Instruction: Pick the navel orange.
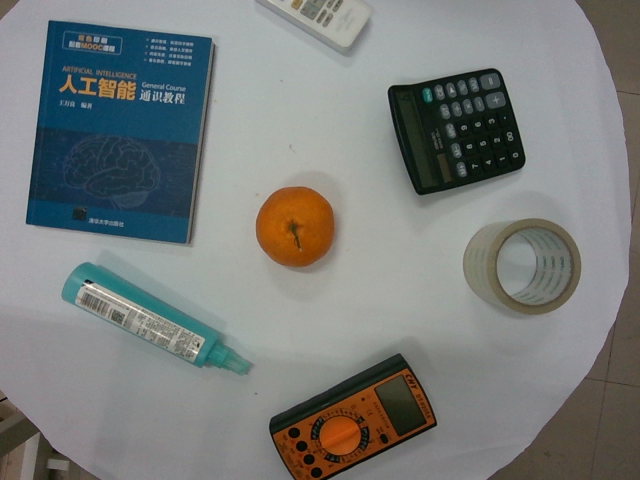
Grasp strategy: vertical